Question: In what way does the history help explain the case?
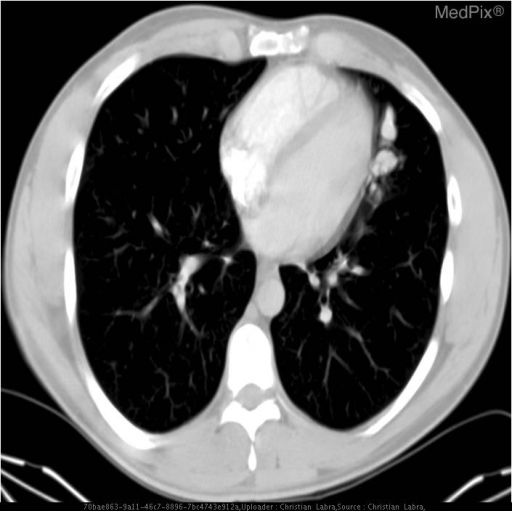
Answer: The patient's history of 27 year old active duty man with acute onset or deep, non-radiating, chest pain is key in understanding the case.